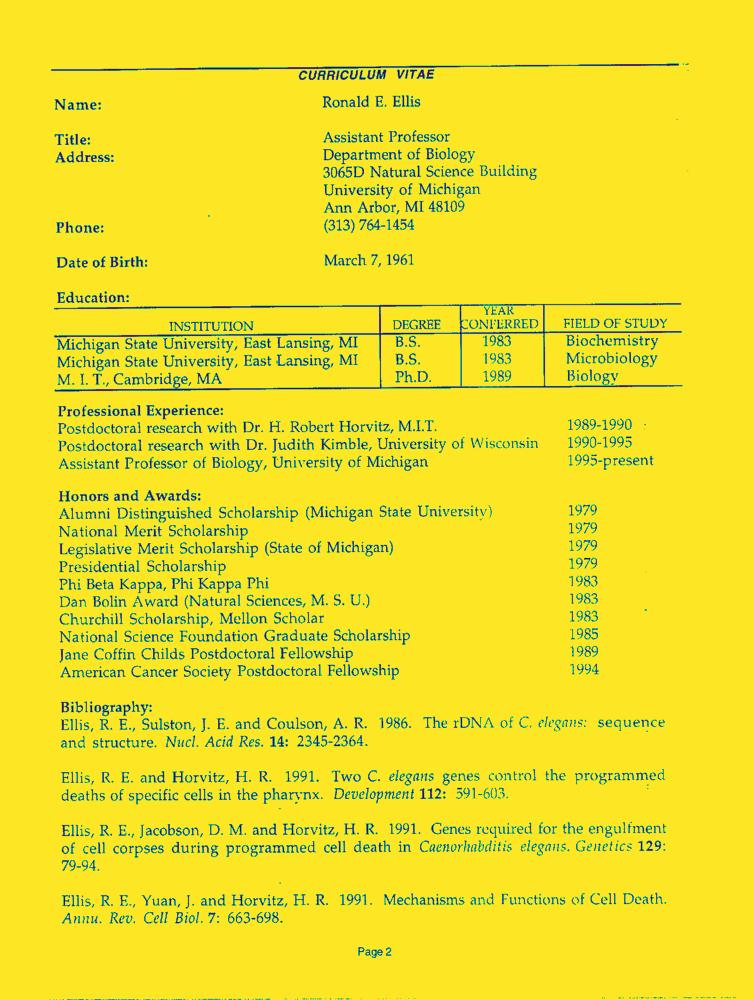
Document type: Resume-Doc